Question: Describe the condition in detail:
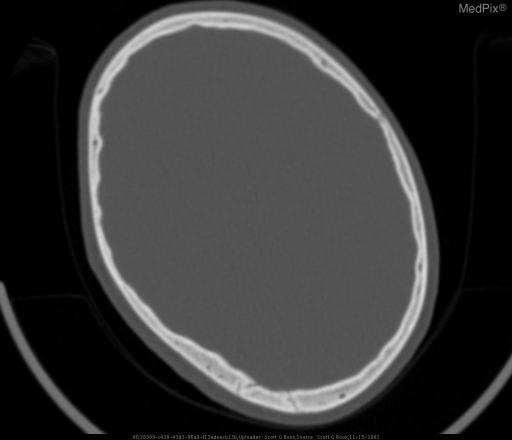
Answer: The disease is discussed as: Synostosis is the premature closure of one or more of the calvarial sutures which limits the ability of the skull to expand in a direction perpendicular to the suture. The sutures are dynamic: as the brain grows, the sutures expand, adding new bone.  An infant’s brain grows rapidly, doubling in 6 months and again in 2 years.  If the sutures are compressed, either mechanically or due to failure of underlying CNS expansion, the sutures may either resorb or fuse.  Underlying brain growth causes increased growth parallel to the suture, resulting in characteristic head shapes.  Synostoses can be primary (fusion of single suture as an isolated event) or secondary, often associated with several syndromes. The prevalence of primary synostosis is about 1/4000 to 1/1000 live births. An inherited tendency or family history has been reported in many cases in the literature, however, most cases of isolated craniosynostosis are usually sporadic in occurrence with no known etiology.

True craniosynostosis will not improve with time and usually worsens with growth.

Diagnosis is made on the basis of characteristic head shape, presence of ridges overlying fused sutures, and rotation of facial landmarks. Radiologic studies are discussed below.

Clinically, signs of increased intracranial pressure (ICP) may also be present (vomiting, lethargy). Some synostoses are diagnosed in the context of syndromes (discussed below).
A quick basic anatomy review is helpful before naming the synostoses. The bones of the calvarium are divided by sutures The metopic suture divides the frontal bones. The frontal bones are separated from the parietal bones by the coronal suture, and the two parietal bones are separated from each other by the sagittal suture. The occipital bone is separated from the parietal bones by the lambdoidal sutures. The space where the metopic, coronal and sagittal sutures come together is the anterior fontanel, and the posterior fontanel is present where the lambdoidal and sagittal sutures meet.

Cranial synostoses definitions are as follows:
Sagittal craniosynostosis results in scaphocephaly (keel/boat skull).
Metopic craniosynostosis results in trigonocephaly (triangular skull).
Lambdoidal synostosis results in plagiocephaly (asymmetric skull).
Coronal synostosis results in brachycephaly (short skull) if bilateral and frontal plagiocephaly if unilateral with ipsilateral eyebrow elevation giving the classic “harlequin eye” appearance.
Between 10-20% of synostoses are associated with syndromes. Most of these syndromes are sporadic in occurrence. However, if one parent and one sib are affected, subsequent siblings have about 50% risk of having the syndrome. The most common is Crouzon syndrome involving the sagittal and coronal sutures with shallow orbits, proptosis, hypertelorism and sometimes hydrocephalus.

Apert Syndrome involve the coronal, sagittal and lambdoidal sutures with facial dysmorpism, syndactyly and cardiac defects.  Other rarer syndromes include Carpenter’s, Pfeiffer’s and Conrad’s syndromes.

Radiologic workup should center around CT. CT remains the most sensitive barometer of bony fusion. Plain films of the skull may appear normal.  Bone windows and thin slices are necessary with conventional axial CT slices. 3-D CT has simplified the diagnosis and has been show in studies to increase sensitivity. Three-dimensional CT scan processing by shaded-surface reconstruction, volumetric, and depth-coded methods have been shown to be superior to conventional plain radiographs and CT scans in diagnosing craniosynostosis.  The skull base and brain may show underlying abnormalities in the syndromic craniosynostoses. If the patient has increased intercranial pressure, calvarial table resorbtion has been seen with unknown clinical significance.

Most patients with simple craniosynostosis have no neurological compromise, therefore corrective surgery is cosmetic. If the child is 18 months and the deformity is mild, it will not likely worsen and surgery can be avoided.  Conservative therapy involves positional therapy (head position while sleeping and controversial helmet therapy).

Surgical correction is often done for psychosocial reasons with good results. Timing of surgical reconstruction is also controversial with some advocating early intervention (3-4 mos) and others recommend waiting until 8-10mos for better long-term results with less morbidity.  Most craniosynostoses today can be treated with a single surgery with excellent cosmetic results and minimal morbidity and nearly nonexistent mortality.